Question: What are the imaging findings?
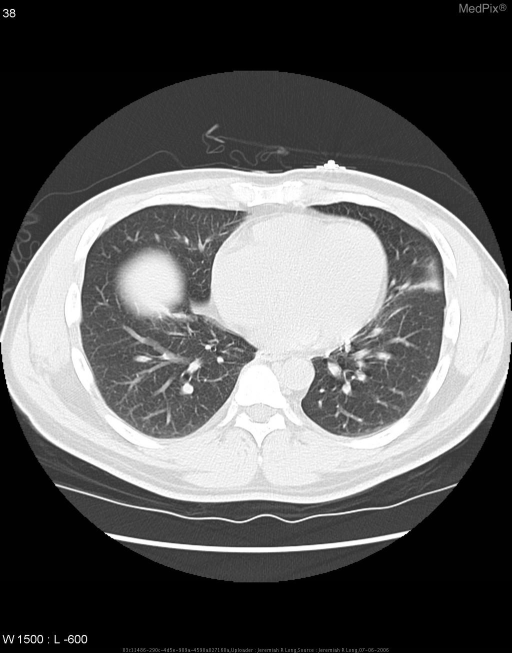
Answer: The imaging shows Chest radiographs (PA and lateral) reveal bilateral hilar fullness as well as a thin linear opacity at the lower left lateral lung field.

Noncontrast CT examination of of the chest demonstrates bilateral hilar adenopathy as well as mediastinal adenopathy.  Within the lung parenchyma, a small linear opacity is seen within the left lower lobe consistent with atelectasis versus scarring.  Otherwise the pulmonary parenchyma was unremarkable. Noncontrast CT examination of of the chest demonstrates bilateral hilar adenopathy as well as mediastinal adenopathy.  Within the lung parenchyma, a small linear opacity is seen within the left lower lobe consistent with atelectasis versus scarring.  Otherwise the pulmonary parenchyma was unremarkable..